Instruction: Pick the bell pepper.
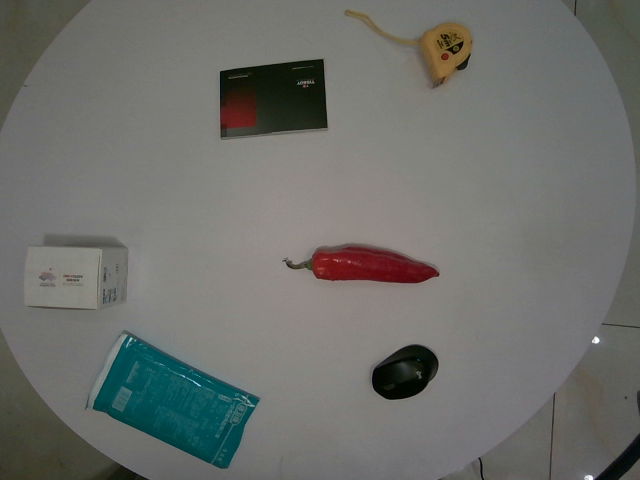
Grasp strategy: vertical